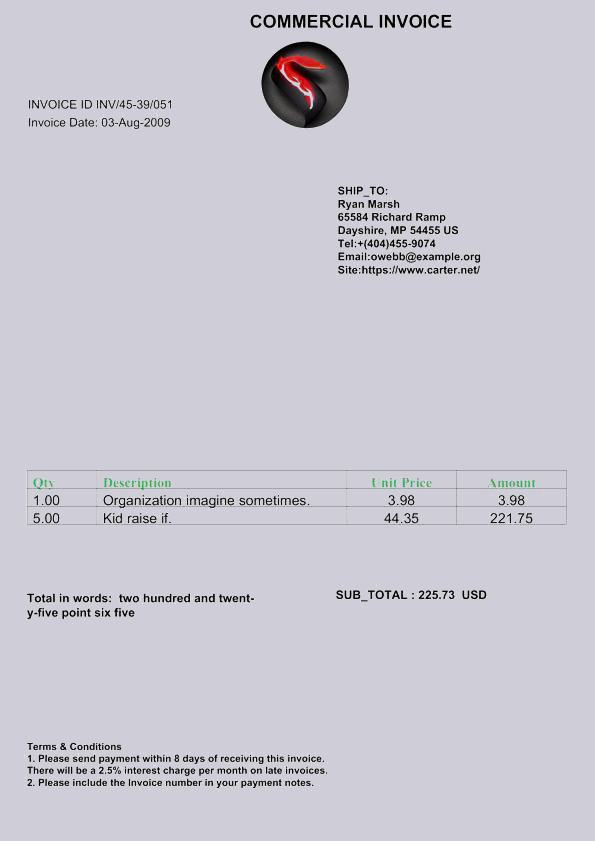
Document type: Invoice